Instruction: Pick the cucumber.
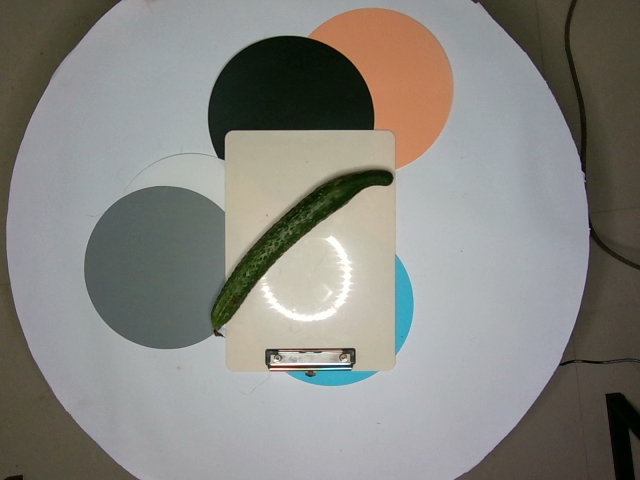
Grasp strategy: vertical